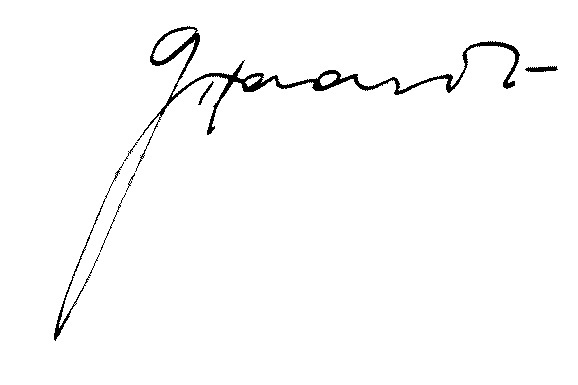
Signature of: georges marie haardt